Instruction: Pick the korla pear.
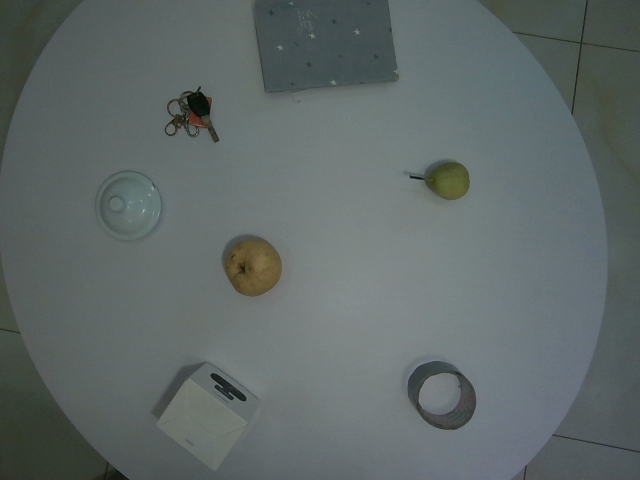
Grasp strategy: vertical